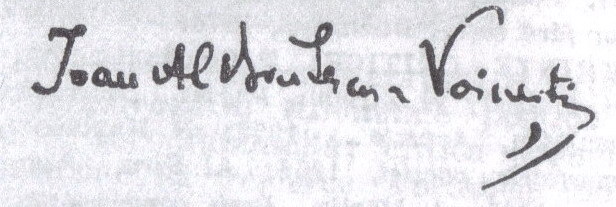
Signature of: ioan alexandru brătescu voinești